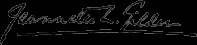
Signature of: jeannette leonard gilder